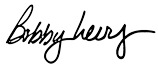
Signature of: bobby levy